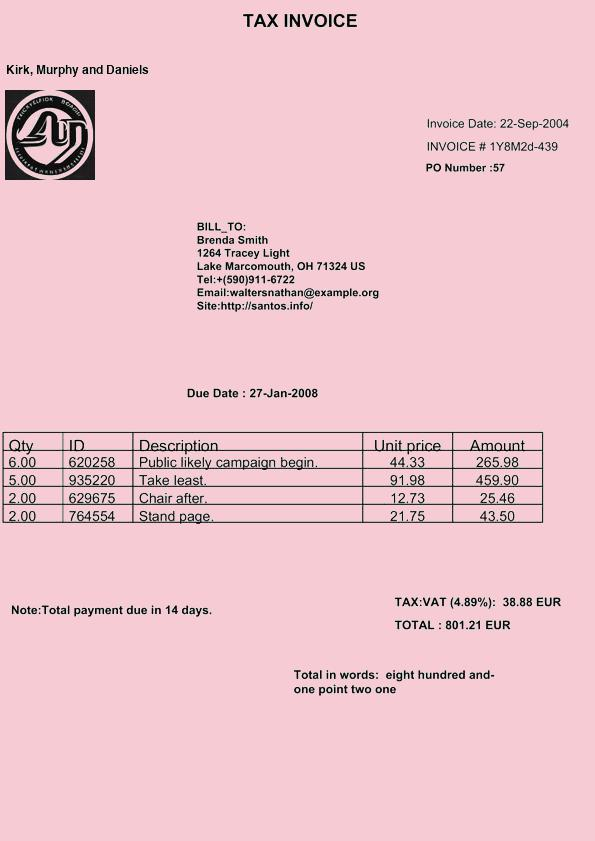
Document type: Invoice